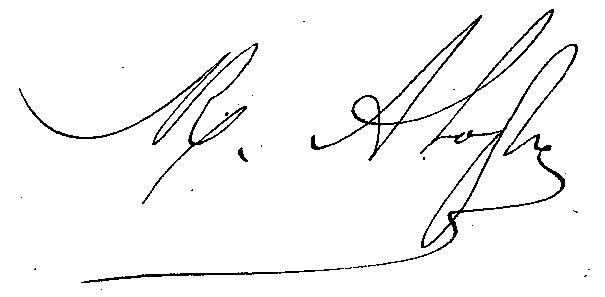
Signature of: marie alexandre alophe